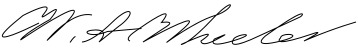
Signature of: william a wheeler